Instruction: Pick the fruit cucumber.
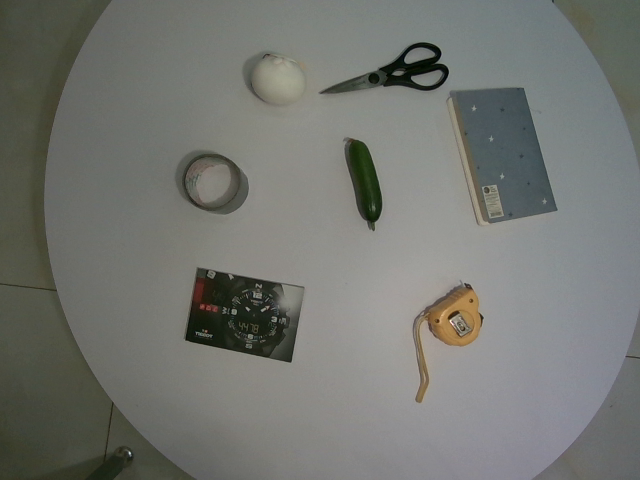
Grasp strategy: vertical